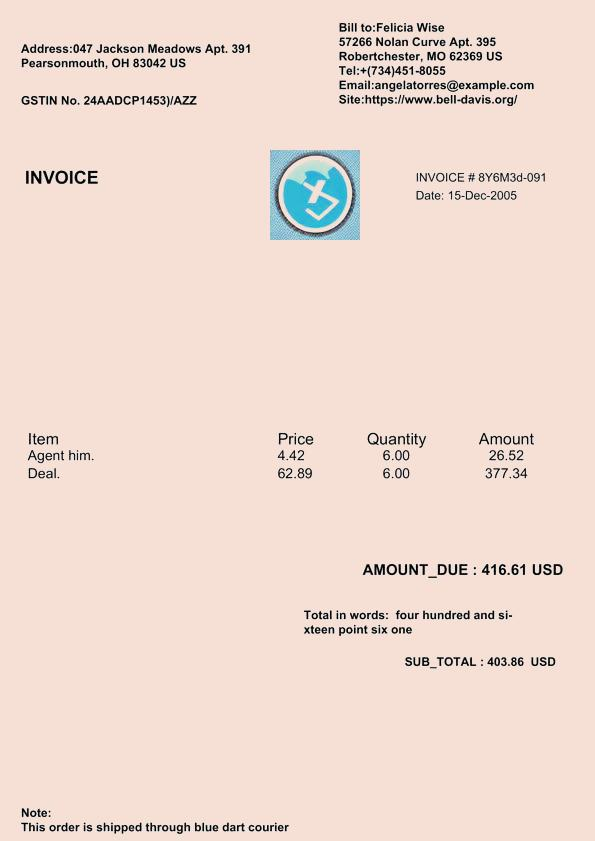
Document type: Invoice